Question: What is the appraised value of the property as recorded in the document?
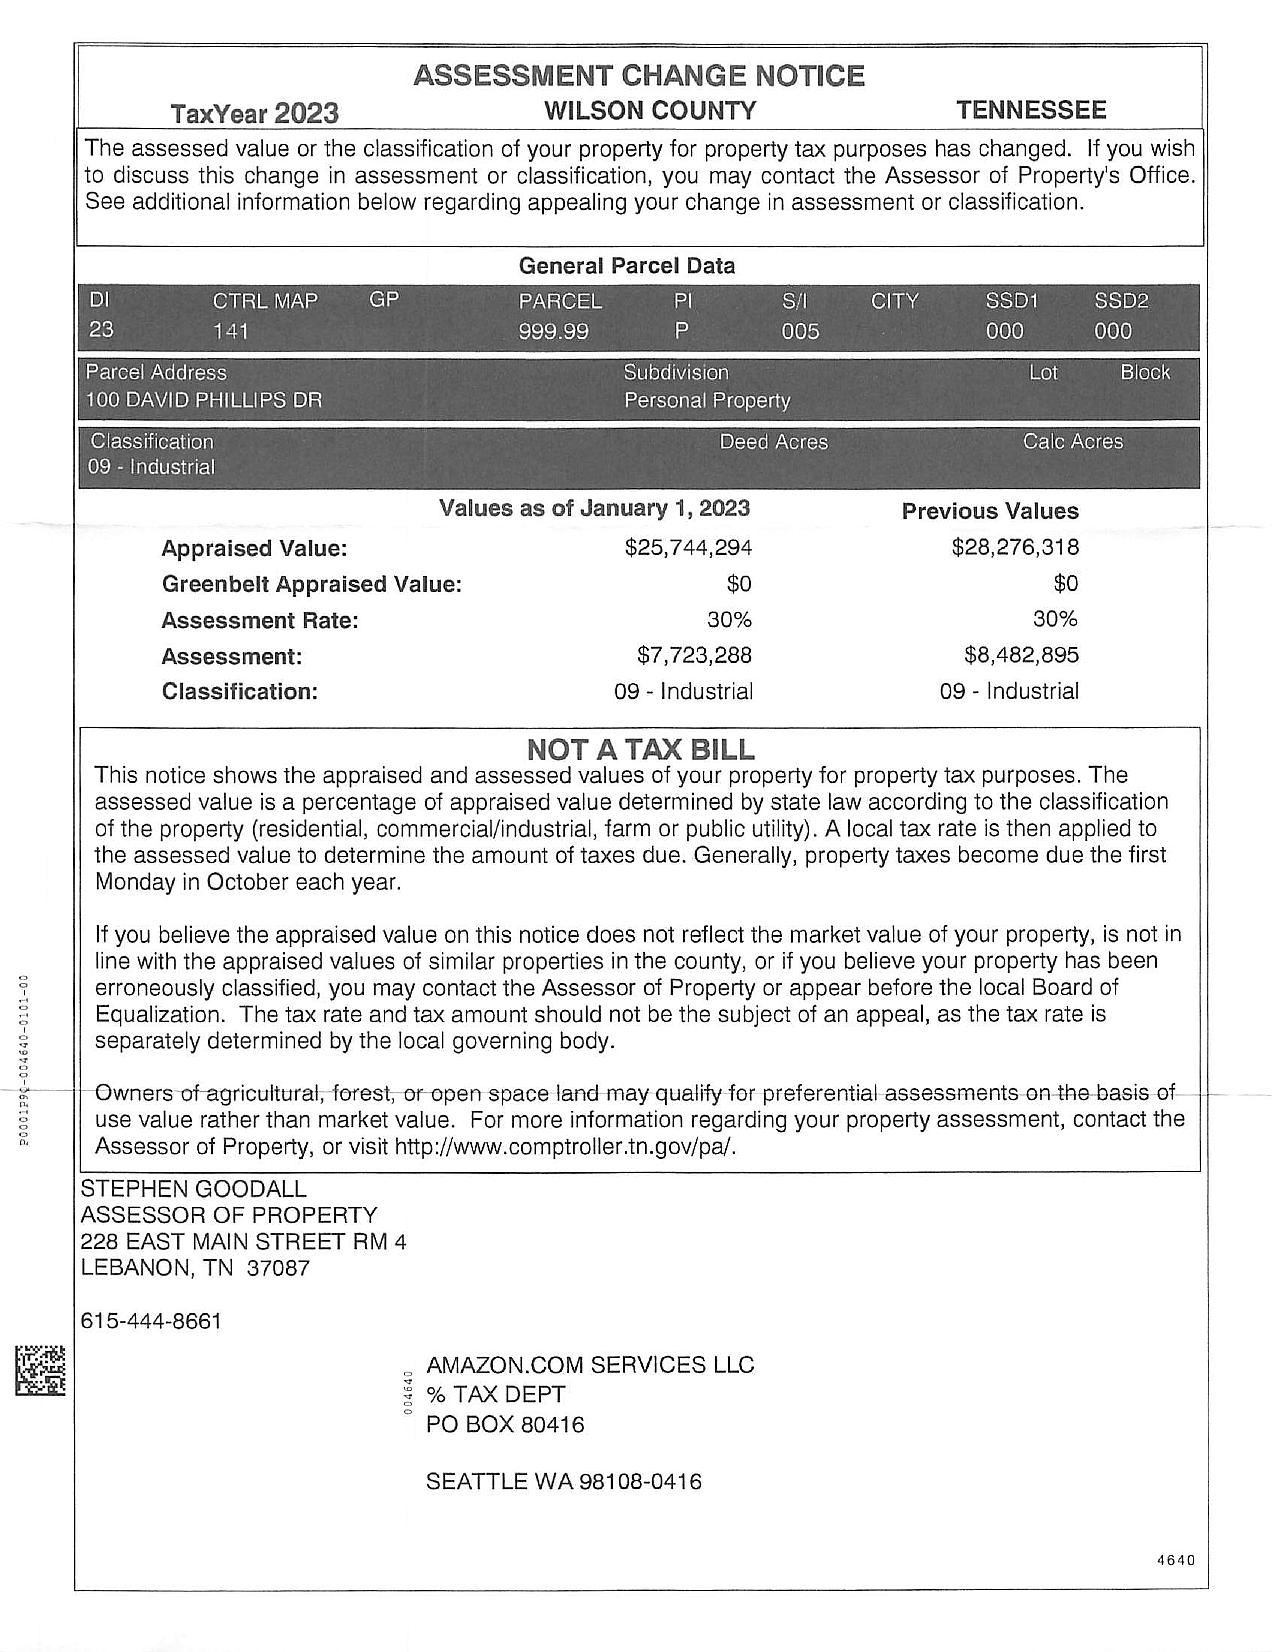
Answer: "$25,744,294 "